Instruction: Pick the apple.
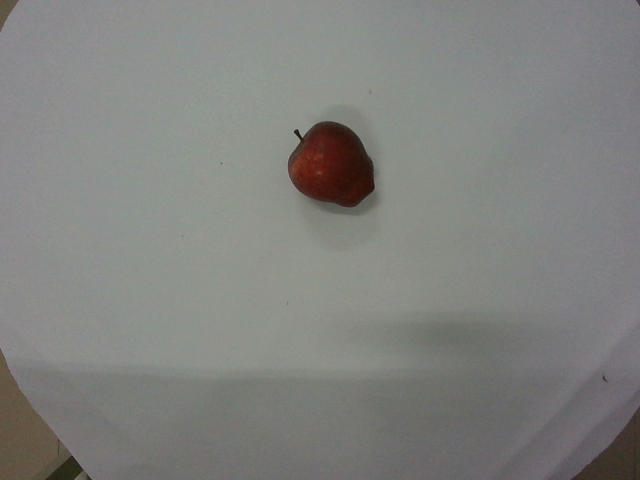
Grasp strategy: vertical